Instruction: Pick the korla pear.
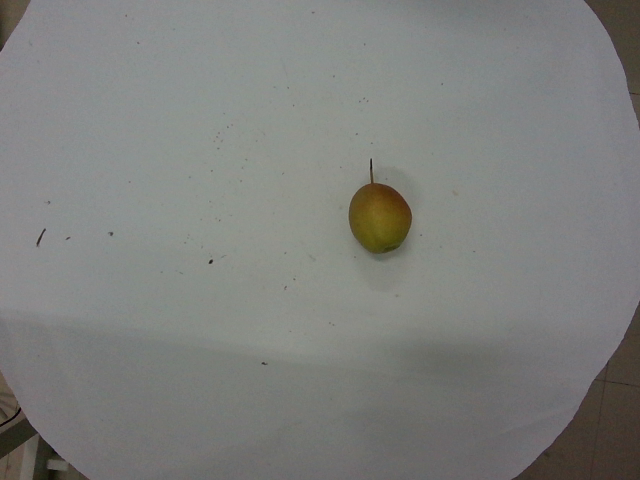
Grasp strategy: vertical